Question: Which state is mentioned in the document?
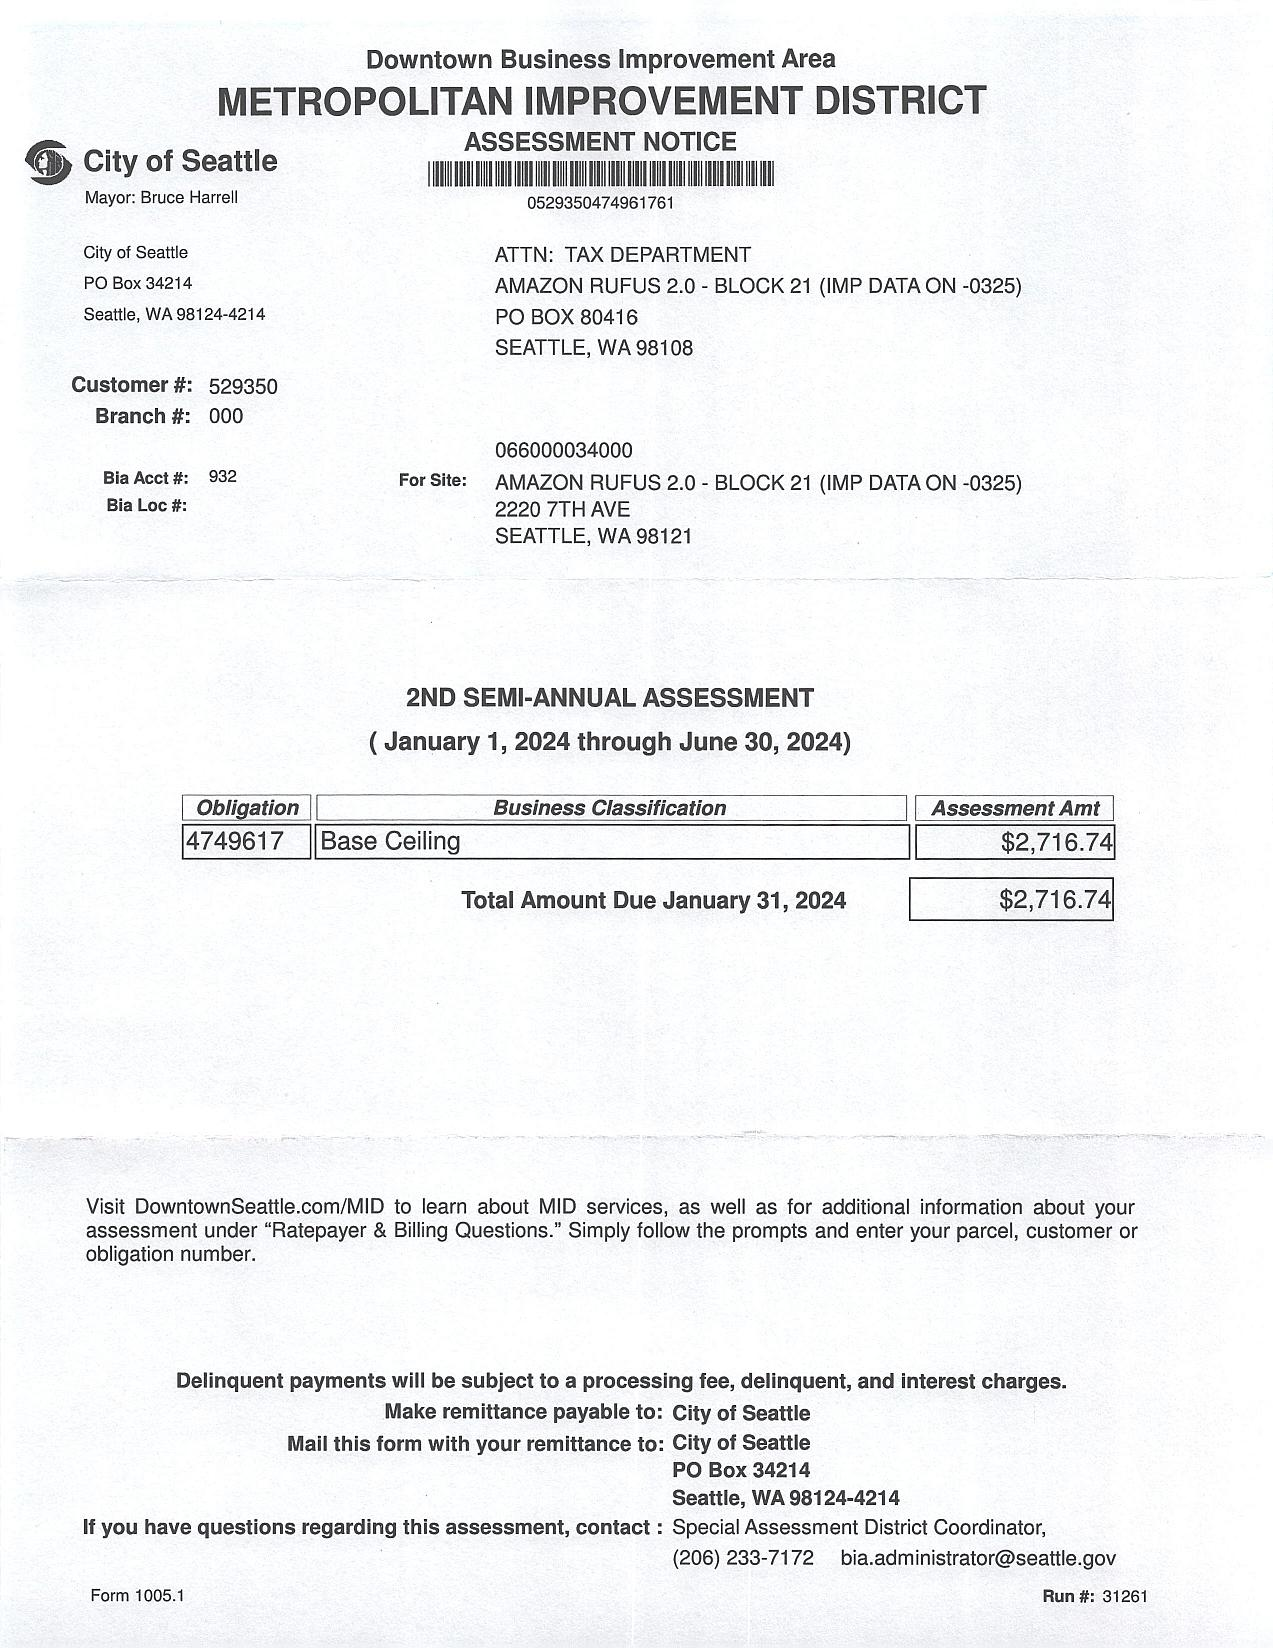
Answer: "WA"